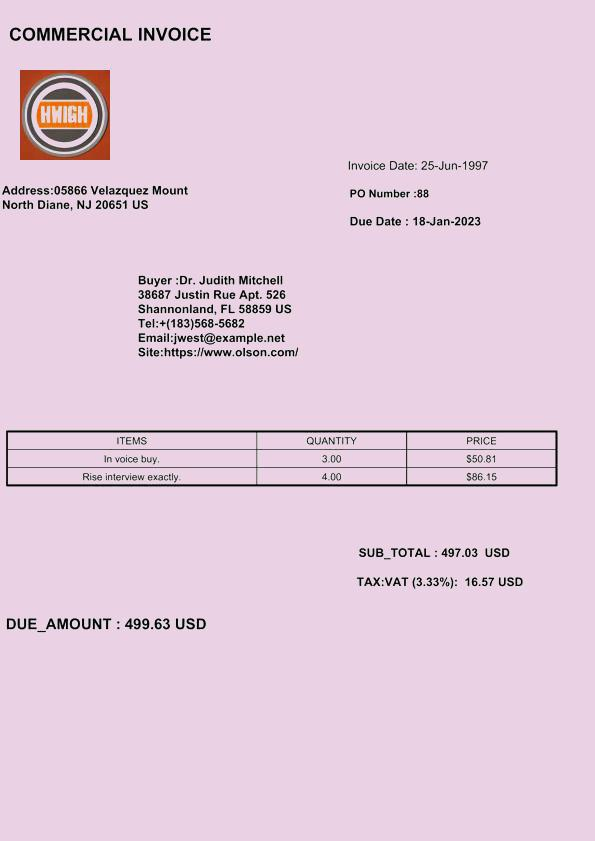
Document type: Invoice